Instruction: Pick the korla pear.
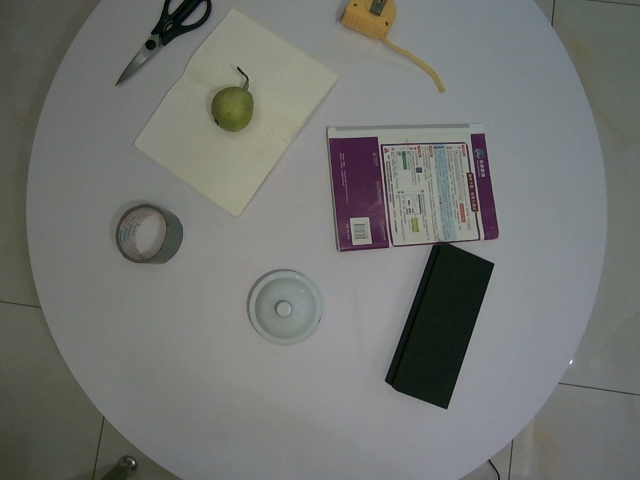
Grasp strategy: vertical